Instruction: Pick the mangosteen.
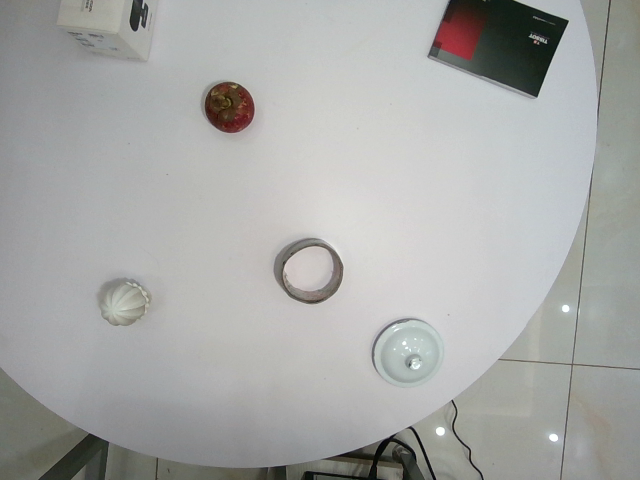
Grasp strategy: vertical